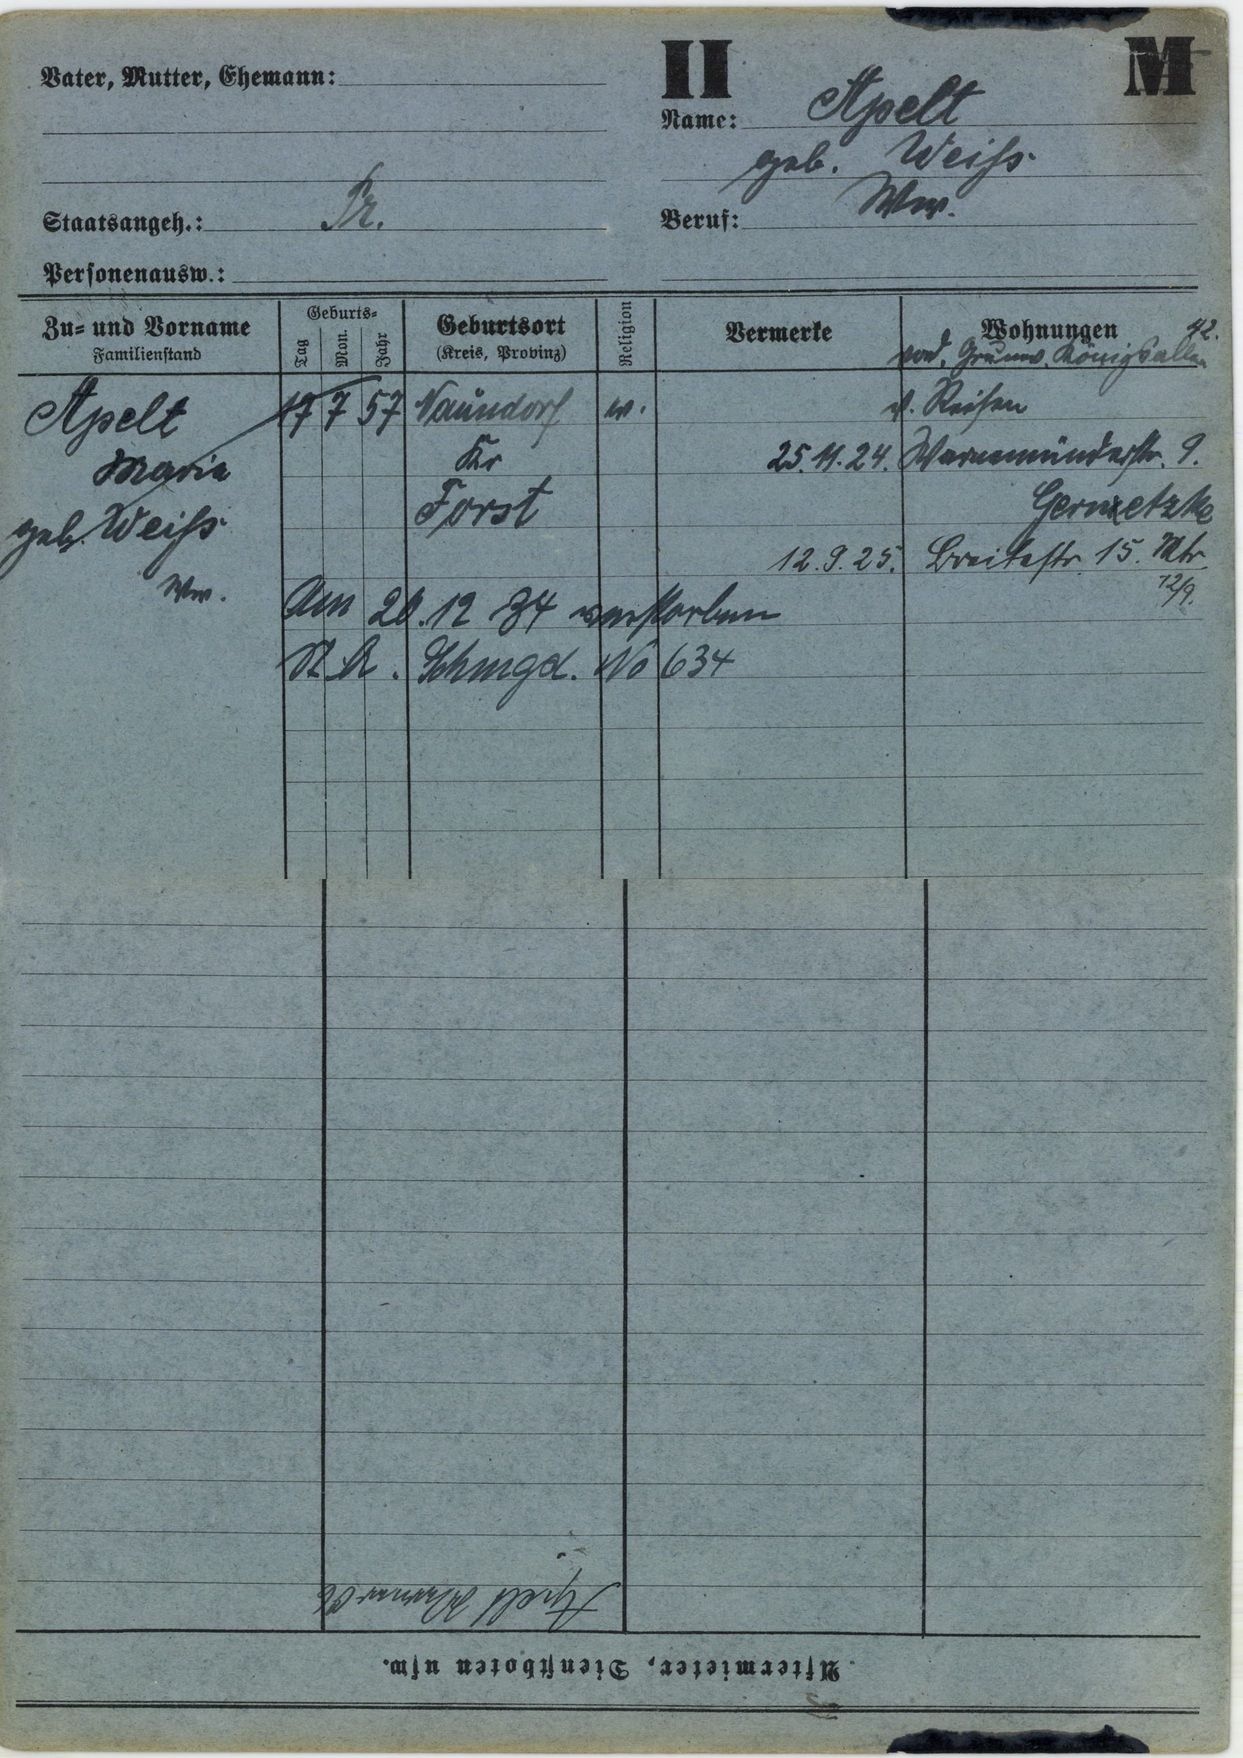
Apelt
geb. Weiss